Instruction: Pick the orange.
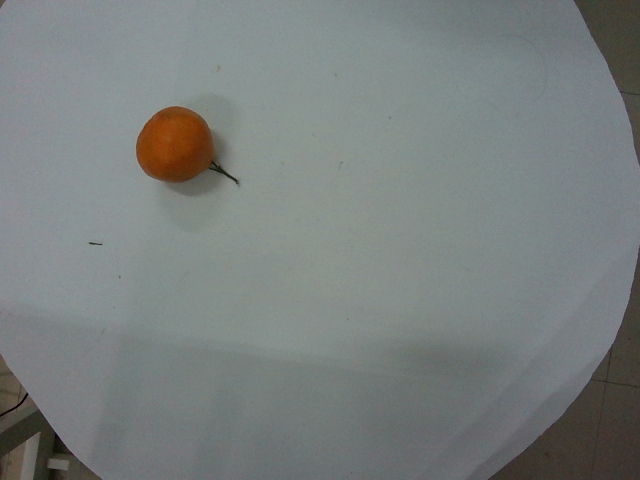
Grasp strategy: vertical